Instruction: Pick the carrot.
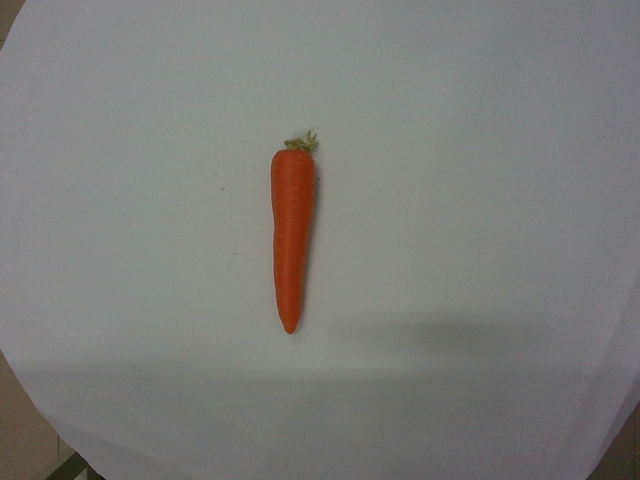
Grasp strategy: vertical